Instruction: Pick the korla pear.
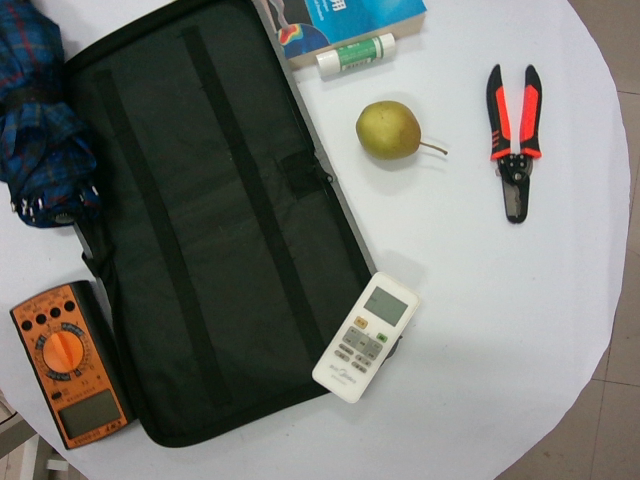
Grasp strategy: vertical